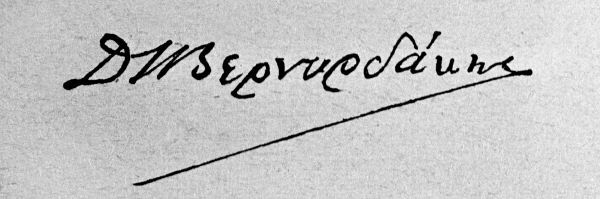
Signature of: dimitrios vernardakis